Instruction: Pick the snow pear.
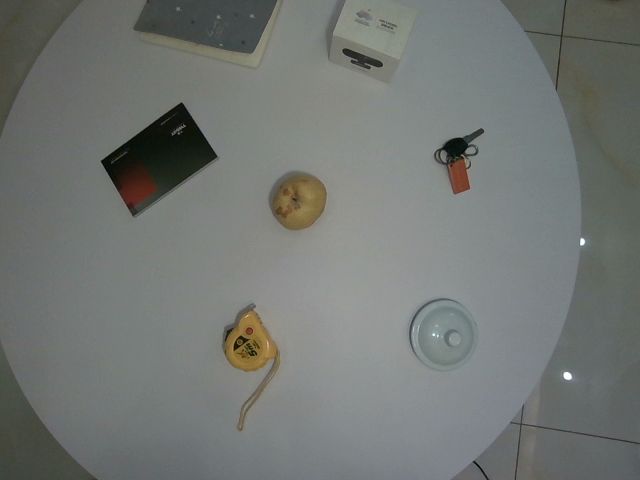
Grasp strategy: vertical